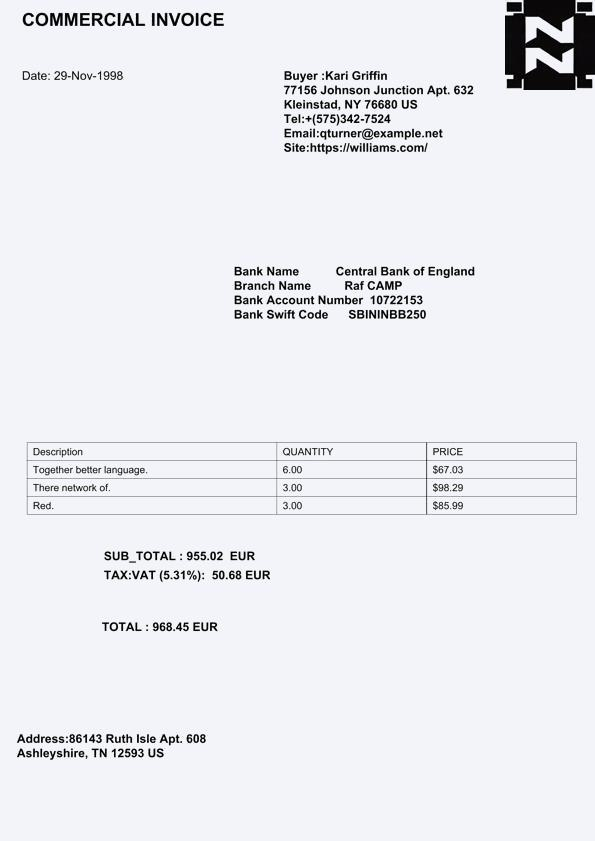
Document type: Invoice